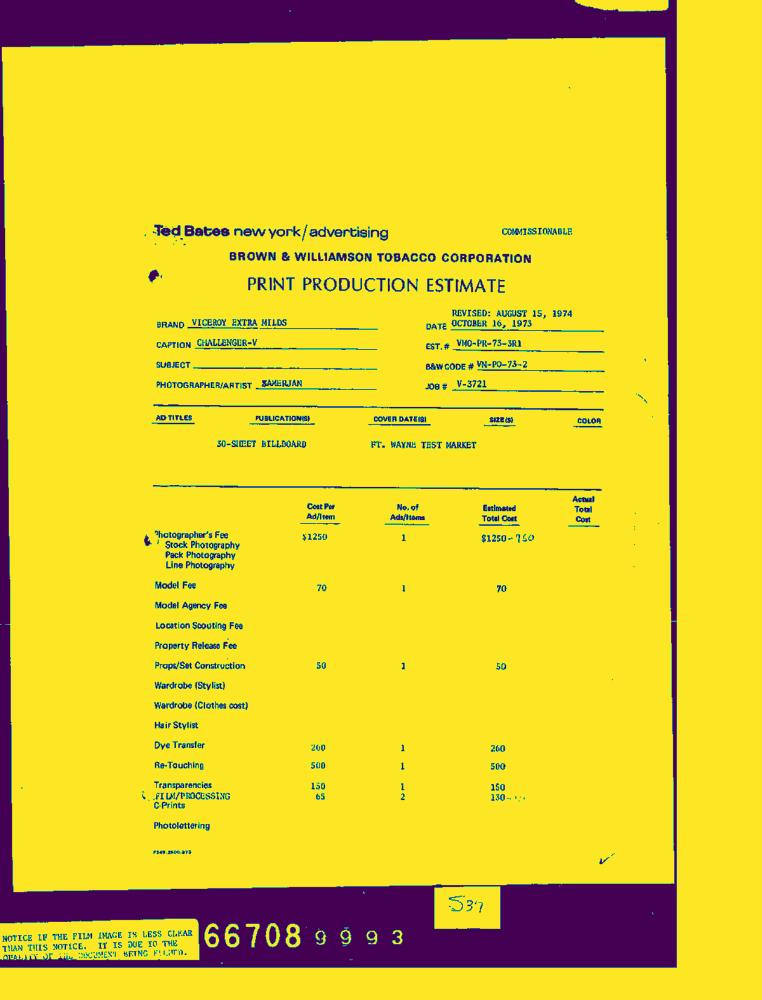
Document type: Invoice-Doc